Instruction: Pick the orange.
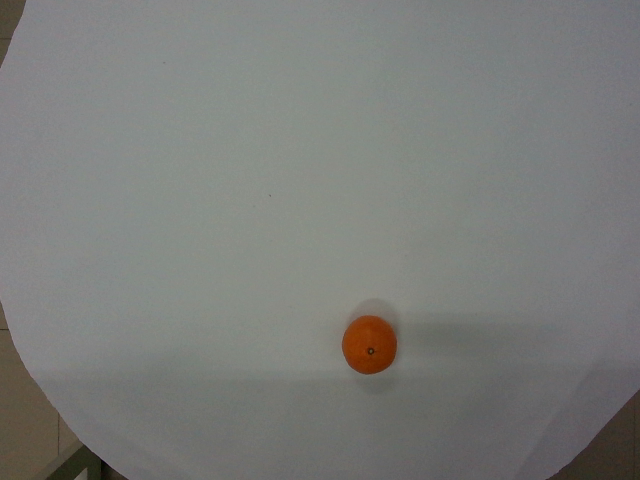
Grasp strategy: vertical